Question: How is the property described in the document?
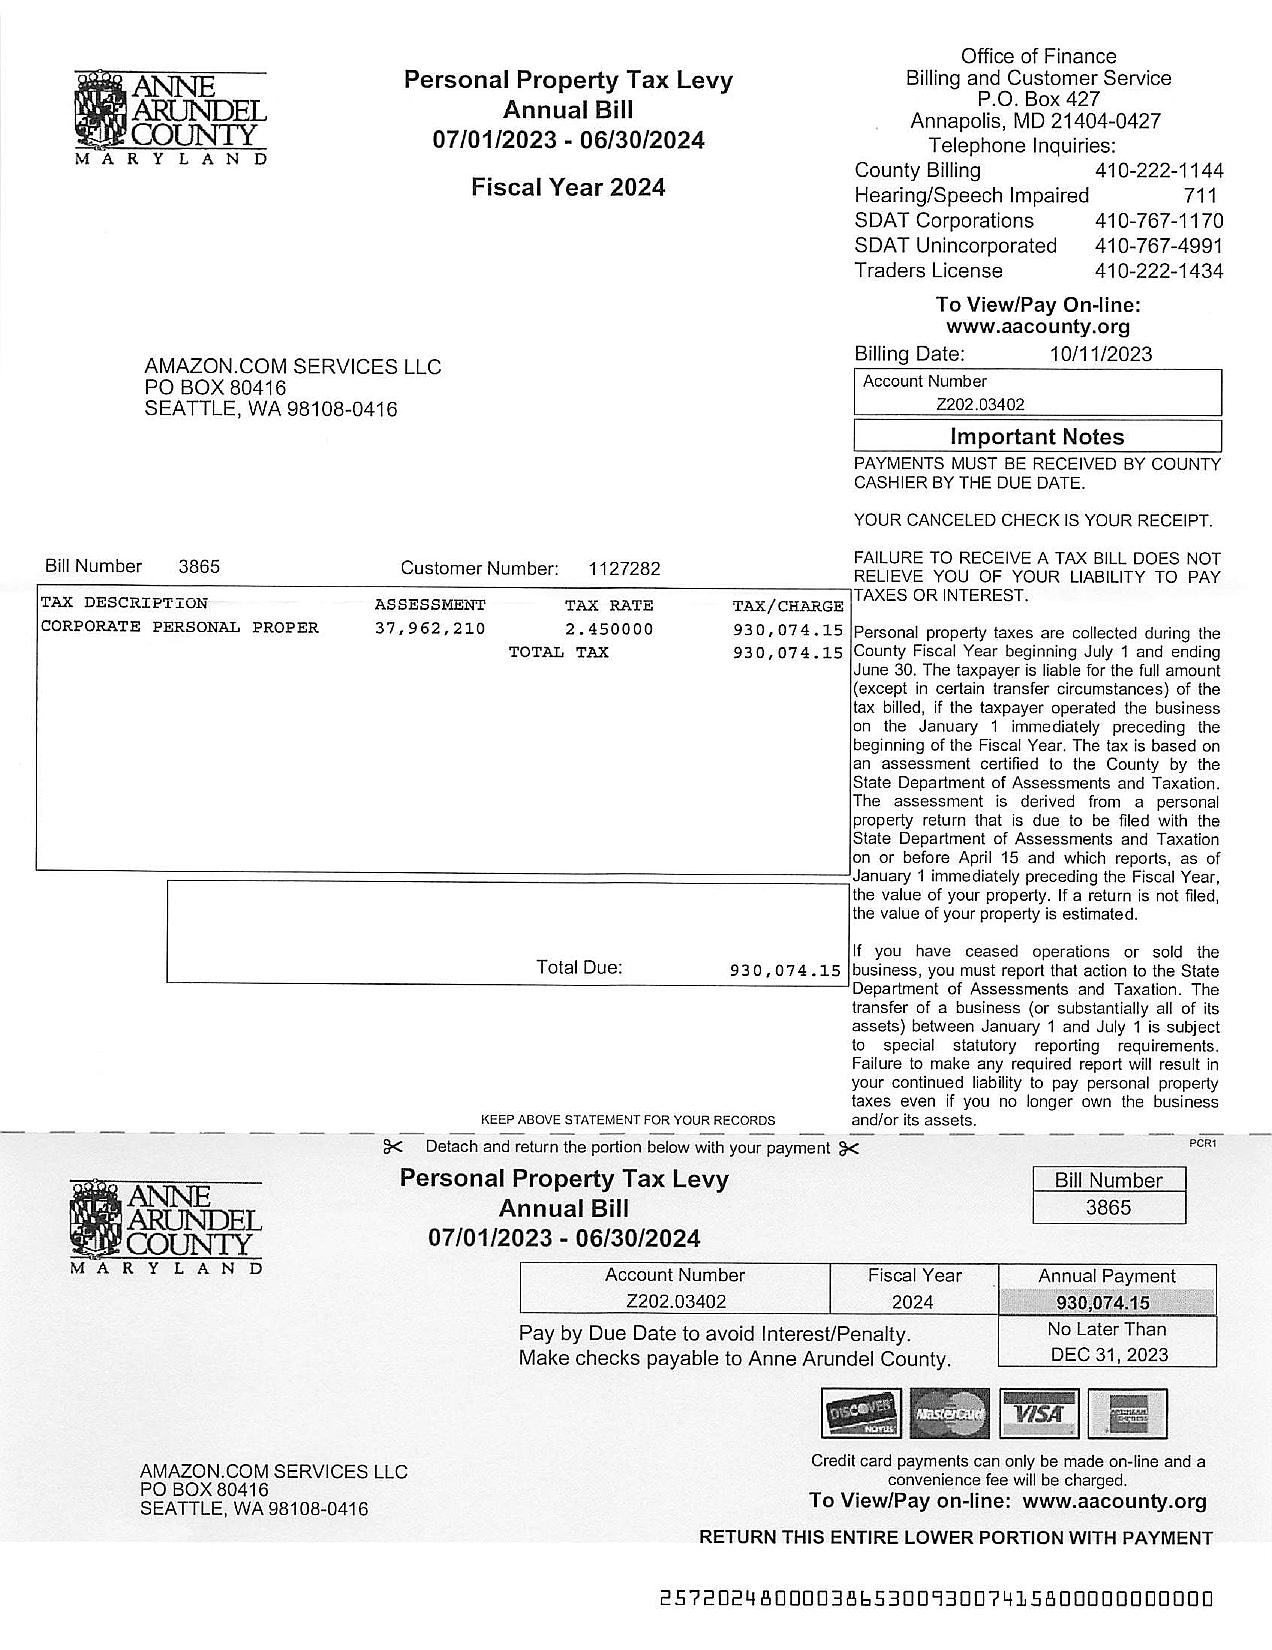
Answer: "CORPORATE PERSONAL PROPER"